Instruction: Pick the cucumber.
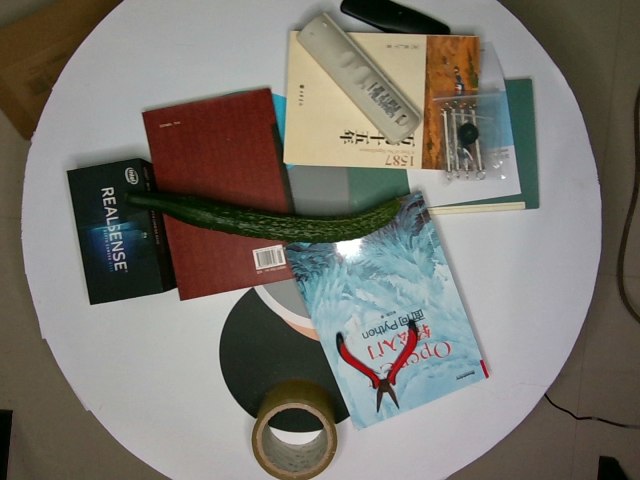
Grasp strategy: vertical